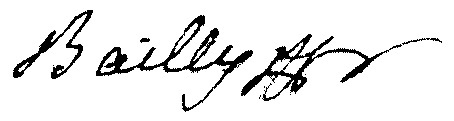
Signature of: charles maximin bailly